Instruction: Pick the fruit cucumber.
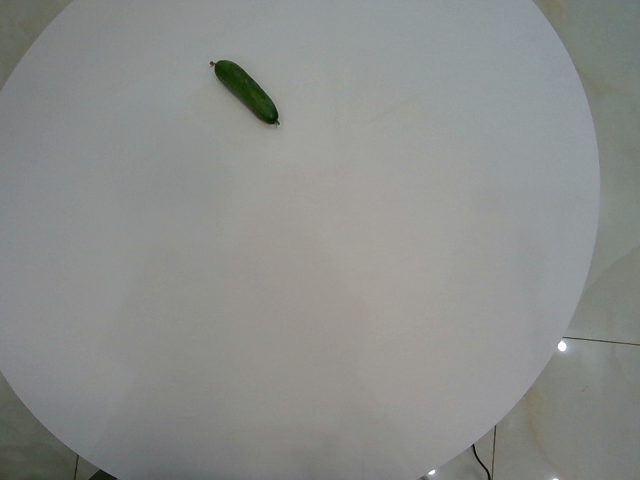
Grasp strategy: vertical